Can you pull out the amount in words, numerical amount, payee's name, date of the cheque, and the bank's name from the image?
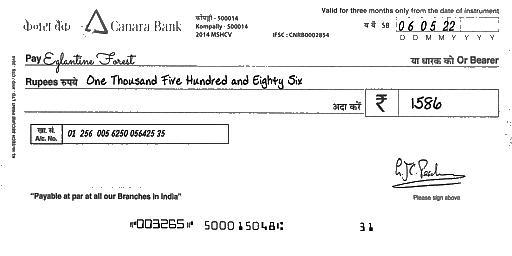
amt_in_words: One Thousand Five Hundred and Eighty Six
amt_in_figures: 1586
payee_name: Eglantine Forest
bank_name: Canara Bank
cheque_date: 06/05/22